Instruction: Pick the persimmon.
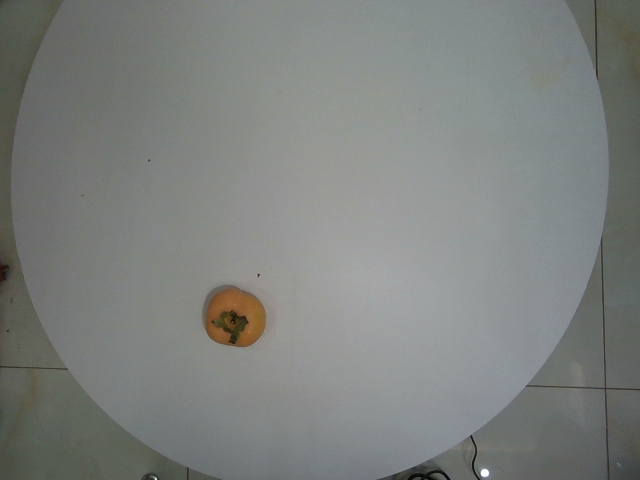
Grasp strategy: vertical